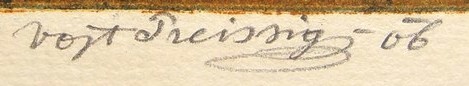
Signature of: vojtěch preissig